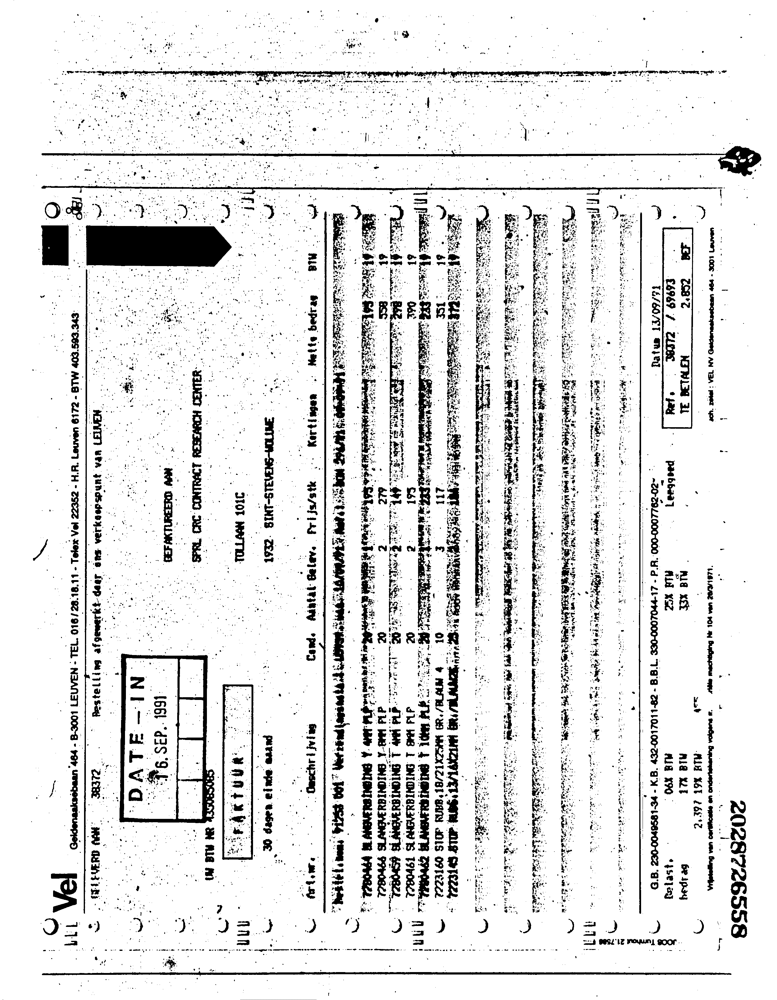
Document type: Invoice